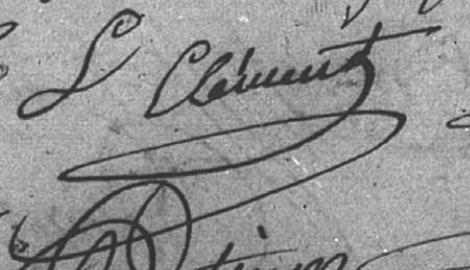
Signature of: louis clément